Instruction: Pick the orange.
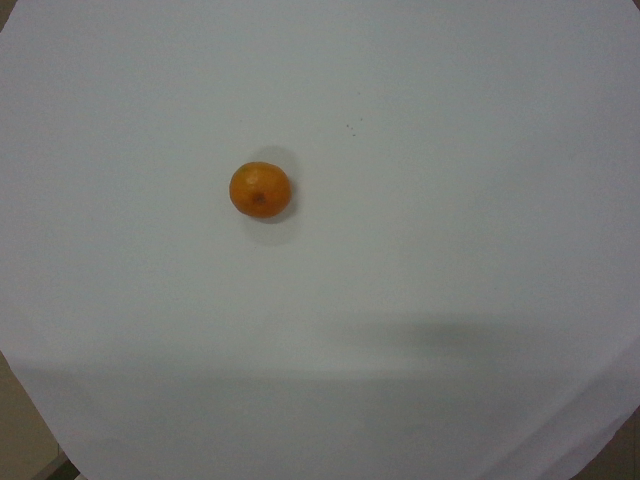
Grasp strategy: vertical